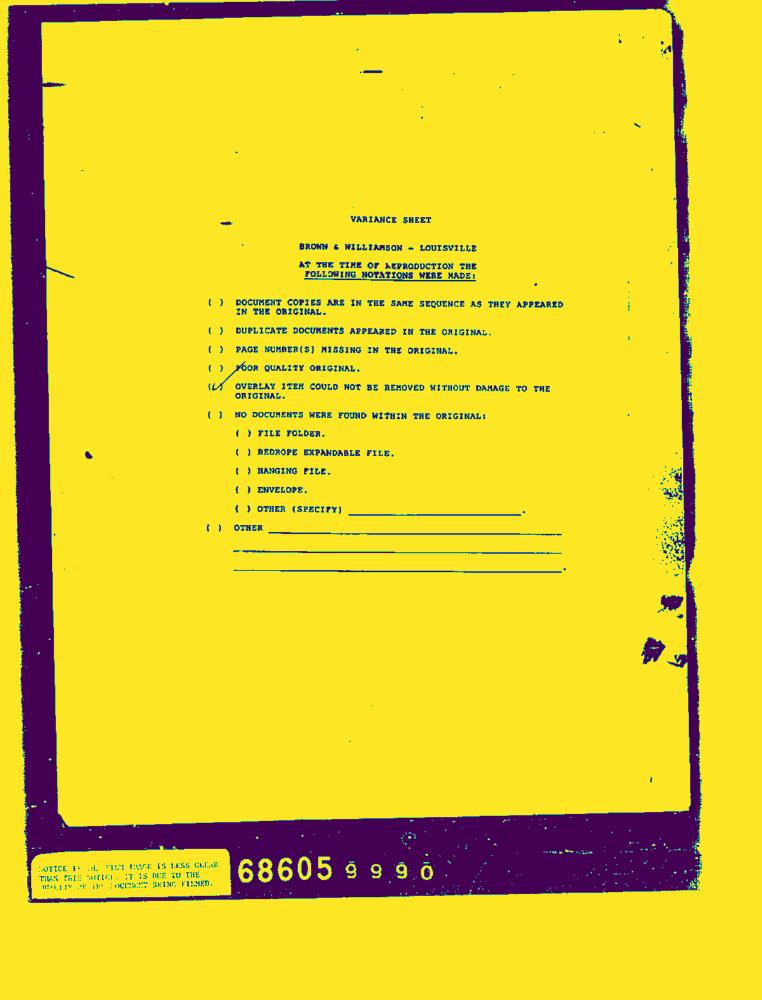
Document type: AD